Question: How does the patient history play a role?
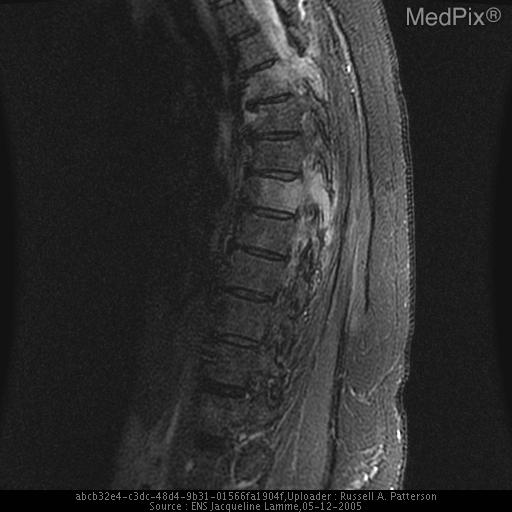
Answer: The patient's history of 55 y/o woman seen as an outpatient for possible mastitis. is key in understanding the case.